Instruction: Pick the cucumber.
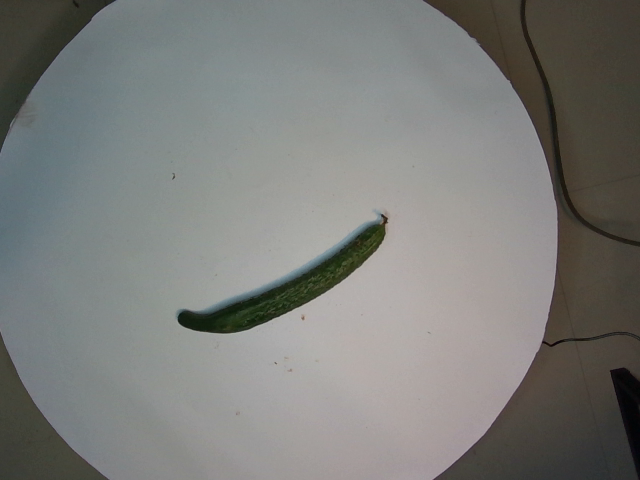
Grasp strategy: vertical